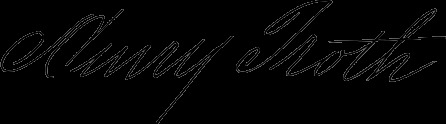
Signature of: henry troth